Question: Explain the disease:
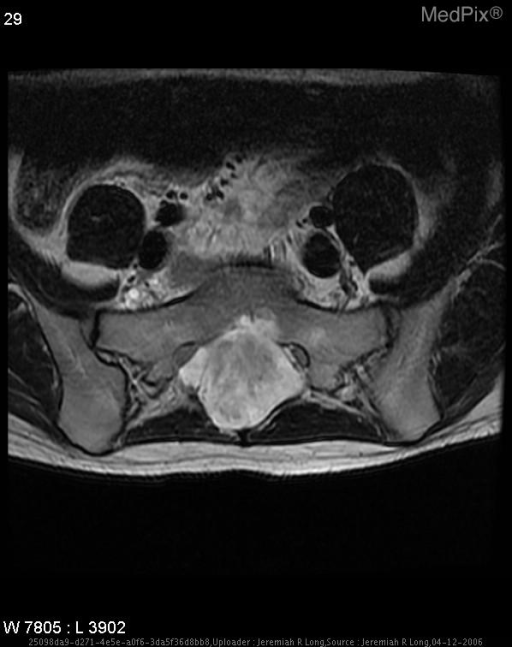
Answer: The disease is discussed as: Spinal ependymomas are the most common spinal cord tumor overall.  They arise from ependymal cells lining the central canal or its remnants and from the cells in the filum terminale.  Of these tumors, there are two subsets: intramedullary ependymomas (cellular ependymomas), and ependymomas occurring nearly exclusively in the conus medullaris and filum terminale (myxopapillary ependymomas).
Myxopapillary ependymomas represent 10-15% of all ependymomas, and account for 90% of the primary tumors in the filum terminale and cauda equina.  These tumors are fleshy, sausage-shaped, reddish to purple in color and moderately vascular on gross examination.  Myxopapillary ependymomas tend to grow slowly and to large sizes (often spanning 2-4 vertebral segments), often expanding adjacent bone of the lumbosacral canal and neural foramina.  They commonly hemorrhage which can lead to nonaneurysmal subarachnoid hemorrhage, and superficial siderosis, as well as complex internal signal characteristics and calcification.
Computed tomography of myxopapillary ependymomas typically demonstrates an isodense intradural mass, with possible bony expansion, and strong, uniform contrast enhancement.  Magnetic resonance imaging of these tumors demonstrates an intradural mass that is typically isointense to the spinal cord on T1-weighted images, hyperintense to the spinal cord on T2-weighted sequences, and demonstrated strong homogenous enhancement following contrast administration.  Myxopapillary ependymomas with a hemorrhagic component may demonstrate heterogeneity on T1-weighted sequences, and a low signal-intensity hemosiderin rim on T2-weighted sequences.
Clinically myxopapillary ependymomas most often present with low back, leg or sacral pain.  Leg weakness and sphincter dysfunction are only seen in 20-25% of patients.  Due to their indolent growth, delay in diagnosis is common with these tumors, with an average of 2.4 years of symptoms before a correct diagnosis is established.  Myxopapillary ependymomas tend to occur in males more often than females (2:1), with a peak age of diagnosis within the 3rd to 4th decades of life.   Complete surgical resection is generally curative, although local recurrence is possible if resection is incomplete.  Adjuvant radiation therapy is used for multifocal lesions.  Certain aggressive sacral and presacral tumors may spread locally to lymph nodes and rarely to distant sites (e.g. lungs and bone).